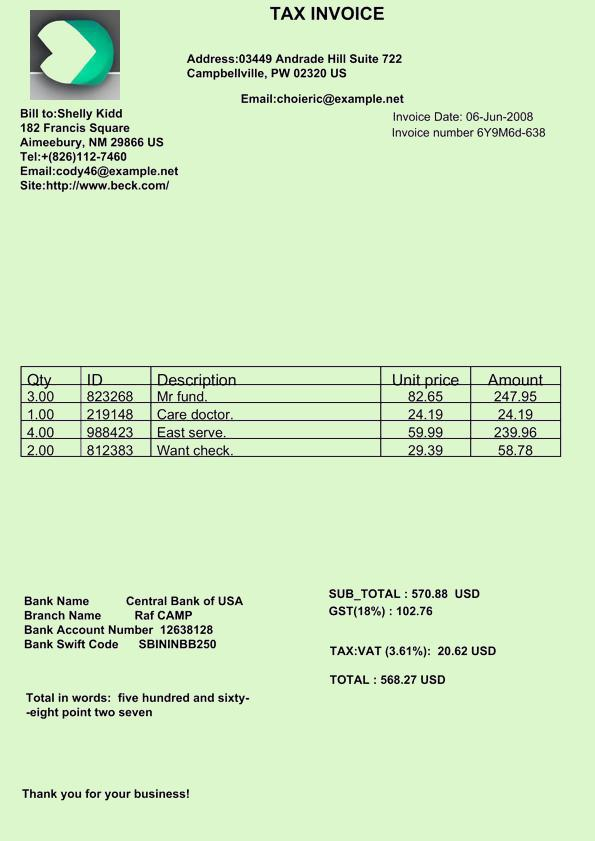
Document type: Invoice